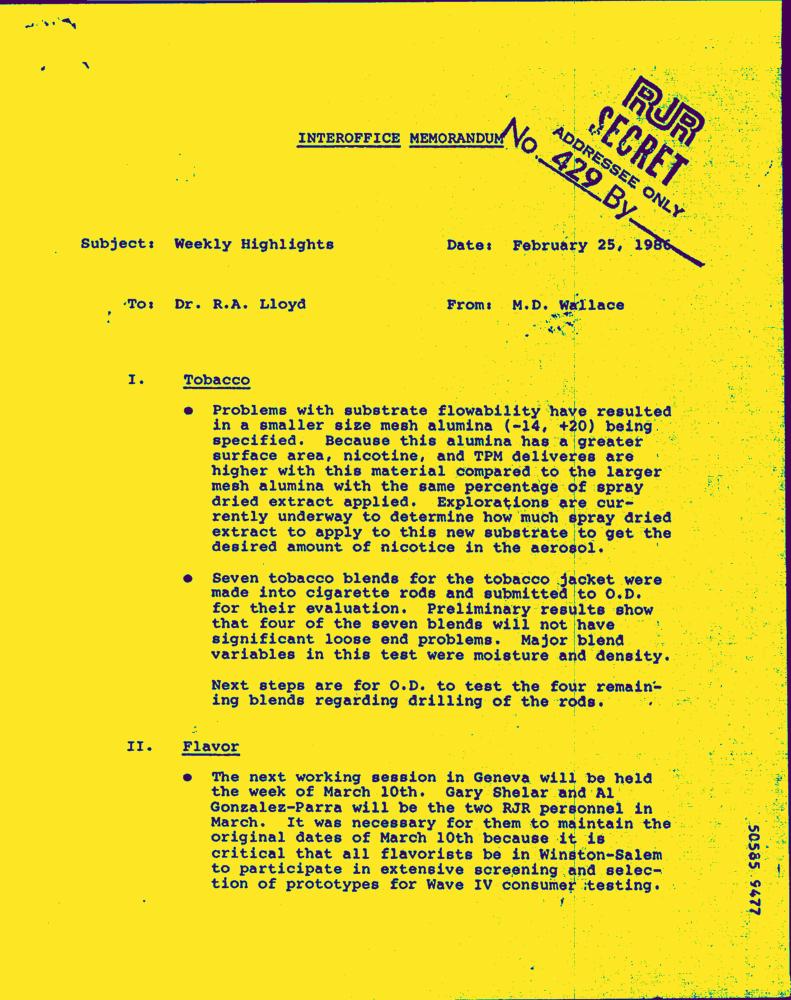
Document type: Letter-Doc